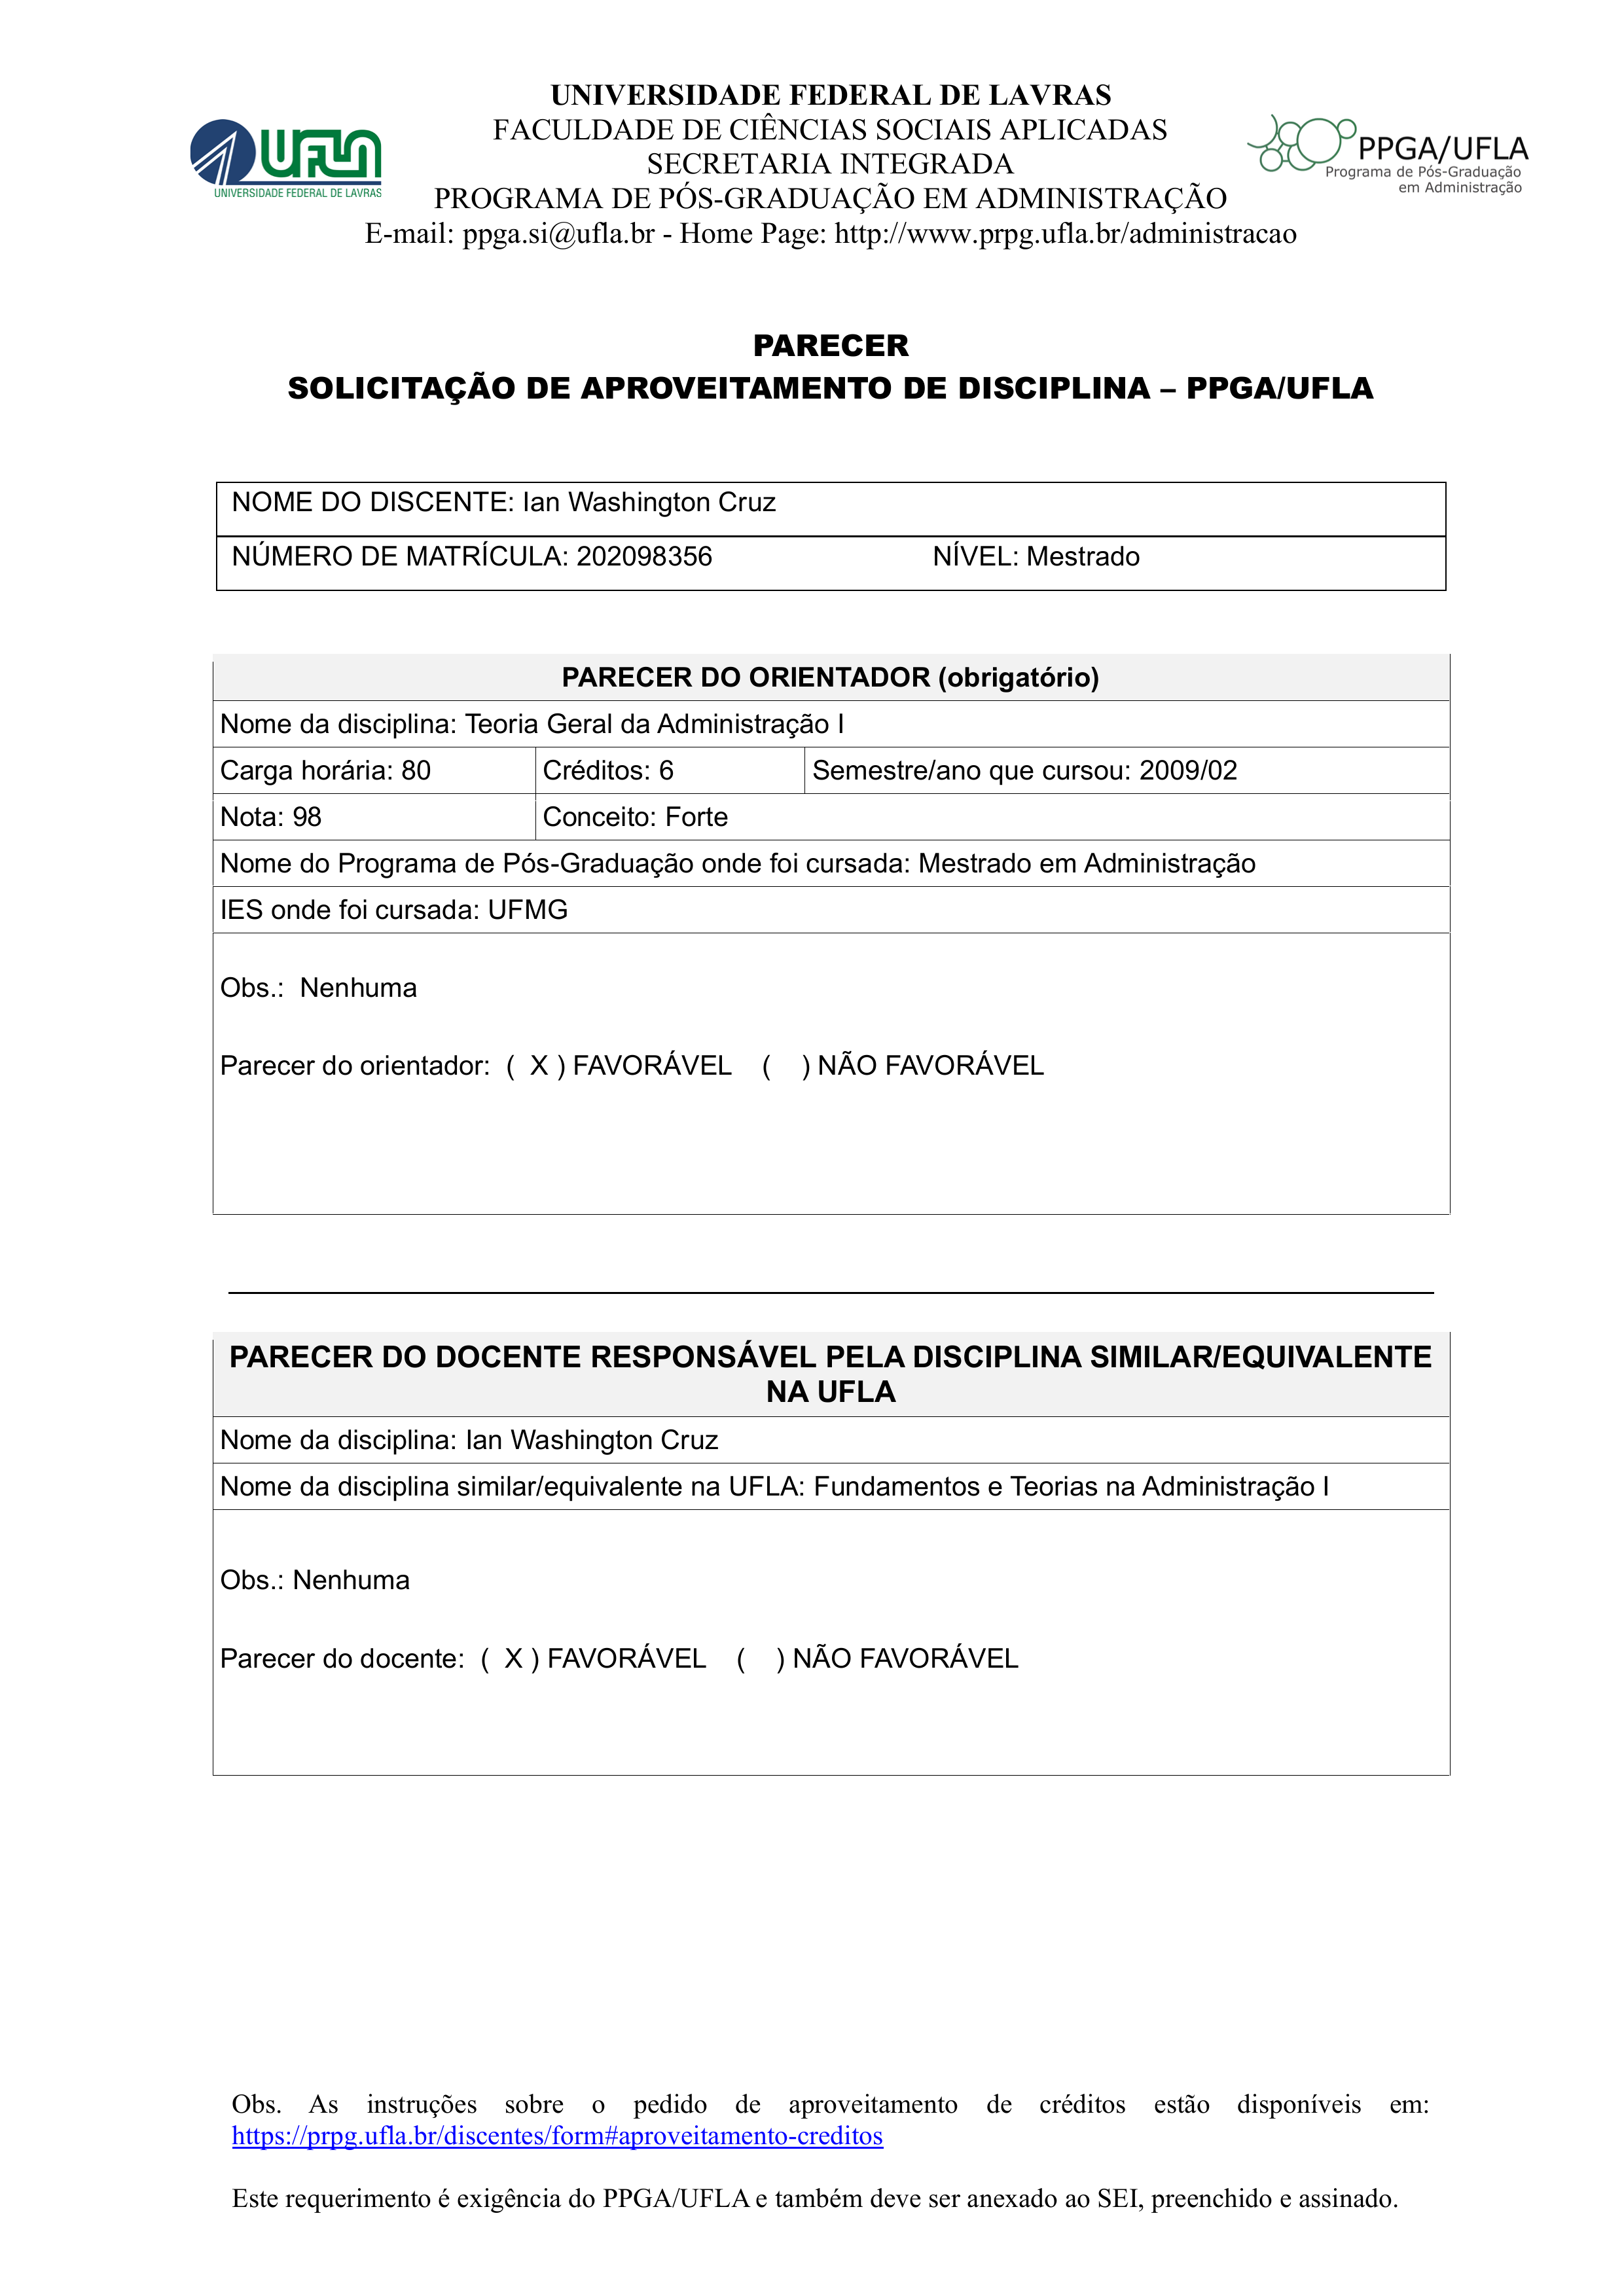
UNIVERSIDADE FEDERAL DE LAVRAS
FACULDADE DE CIÊNCIAS SOCIAIS APLICADAS SECRETARIA INTEGRADA
UFLA
PPGA/UFLA
Programa de Pós-Graduação em Administração
PROGRAMA DE PÓS-GRADUAÇÃO EM ADMINISTRAÇÃO
UNIVERSIDADE FEDERAL DE LAVRAS
E-mail: ppga.si@ufla.br - Home Page: http://www.prpg.ufla.br/administracao
PARECER SOLICITAÇÃO DE APROVEITAMENTO DE DISCIPLINA - PPGA/UFLA
NOME DO DISCENTE:
Ian Washington Cruz
NÚMERO DE MATRÍCULA:
202098356
NÍVEL:
Mestrado
PARECER DO ORIENTADOR (obrigatório)
Nome da disciplina:
Teoria Geral da Administração I
Carga horária:
80
Créditos:
6
Semestre/ano que cursou:
2009/02
Nota:
98
Conceito:
Forte
Nome do Programa de Pós-Graduação onde foi cursada:
Mestrado em Administração
IES onde foi cursada:
UFMG
Obs.:
Nenhuma
Parecer do orientador:
FAVORÁVEL
(X)
() NÃO FAVORÁVEL
PARECER DO DOCENTE RESPONSAVEL PELA DISCIPLINA SIMILAR/EQUIVALENTE NA UFLA
Nome da disciplina:
lan Washington Cruz
Nome da disciplina similar/equivalente na UFLA:
Fundamentos e Teorias na Administração I
Obs.:
Nenhuma
Parecer do docente:
FAVORÁVEL
(X)
() NÃO FAVORÁVEL
Obs. As instruções sobre o pedido de aproveitamento de créditos estão disponíveis em: https://prpg.ufla.br/discentes/form#aproveitamento-creditos
Este requerimento é exigência do PPGA/UFLA e também deve ser anexado ao SEI, preenchido e assinado.